Question: What might the diagnosis be?
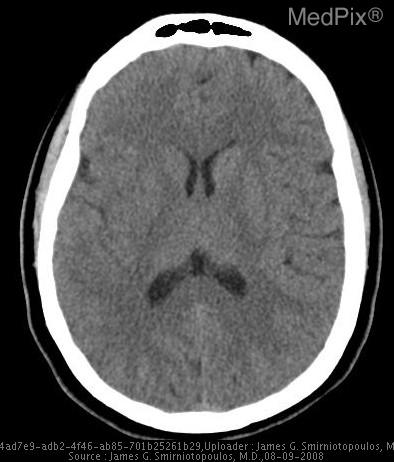
Answer: The possible diagnosis includes Dissection
Thrombosis
Cerebral Infarction.